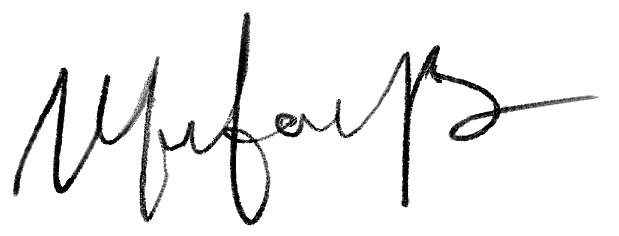
Signature of: nikolai shchitaev